Patient: Male, age 62
A 62-year-old man with systemic AL amyloidosis was admitted to our hospital because of fever. The patient had noticed bilateral leg edema one year ago, and an annual medical check-up revealed an abundance of protein in the urine. He was referred to a different hospital for further investigation and a renal biopsy, followed by the diagnosis of AL amyloidosis. Amyloidosis was found in the heart, intestines, and tongue, among other organs. The Department of Hematology in our hospital was referred to the patient. In the hematology department, he received autologous peripheral blood stem cell transplantation after receiving combined melphalan and dexamethasone therapy. Following this, he was treated with six courses of combined melphalan and dexamethasone therapy. Laboratory tests showed elevated C-reactive protein levels at 5.29 mg/dL and normal cell count. He presented with mild renal impairment (serum creatinine level of 1.08 mg/dL). Moreover, his immunoglobulin G level decreased to 753 mg/dL. Additionally, we tested him for beta-D-glucan, Aspergillus galactomannan antigen, cytomegalovirus antigen, and anti-glycopeptidolipid-core IgA for Mycobacterium avium and performed interferon-gamma release assay; however, these tests were negative.
Chest radiography showed pleural effusion in the right thoracic cavity and bilateral ground-glass opacity. Chest computed tomography scan revealed right pleural effusion and multiple micronodules with a random distribution in both lung fields (Fig. 3).
Transthoracic echocardiography revealed a low ejection fraction with moderate left ventricular hypertrophy and granular myocardial appearance.
Hence, miliary tuberculosis was suspected. Next, sputum, urine, and blood smear assessments were performed to detect mycobacterium. However, Ziehl-Neelsen staining showed no acid-fast bacillus.
Exudates were discovered during a thoracocentesis, although the culture of pleural effusion samples did not show common bacteria or acid-fast bacteria.
Although there was a risk of TBLC in patients with lung volume loss and a low ejection fraction, we considered that the risk of cancer was significantly higher than that of TBLC. The patient then underwent flexible bronchoscopy to examine the cause of multiple pulmonary micronodules. The bronchus surface was normal on flexible bronchoscopy. We collected lung specimens from the right B2b, B3a, and B4a via both forceps biopsy and cryobiopsy. We used a guide sheath under radiographic guidance and performed TBLB and TBLC through the same guide sheath left behind in the target bronchus. This approach allowed us to take both TBLB and TBLC specimens theoretically from the same place in the lung, minimizing the difference in the sampling error between TBLB and TBLC. The forceps biopsy specimen showed no microbiological findings based on gram staining, Ziehl-Neelsen staining, and Grocott staining. Further, the specimen cultures had negative results.
The pathological findings of the specimen collected via forceps biopsy showed no evidence of amyloidosis. However, those taken via TBLC revealed mild thickening of the alveolar wall and pulmonary arterioles, both of which had amyloid deposition with a positive finding on Congo-red staining (Fig. 4A-D) accompanied by birefringence using polarized light (Fig. 4E).
The lung lesion was associated with systemic amyloidosis. The patient then received continuous chemotherapy for systemic amyloidosis with melphalan and dexamethasone, and his disease behavior has been stabilized for one year to date.
Keywords: pulmonary amyloidosis, surgical lung biopsy, transbronchial cryobiopsy
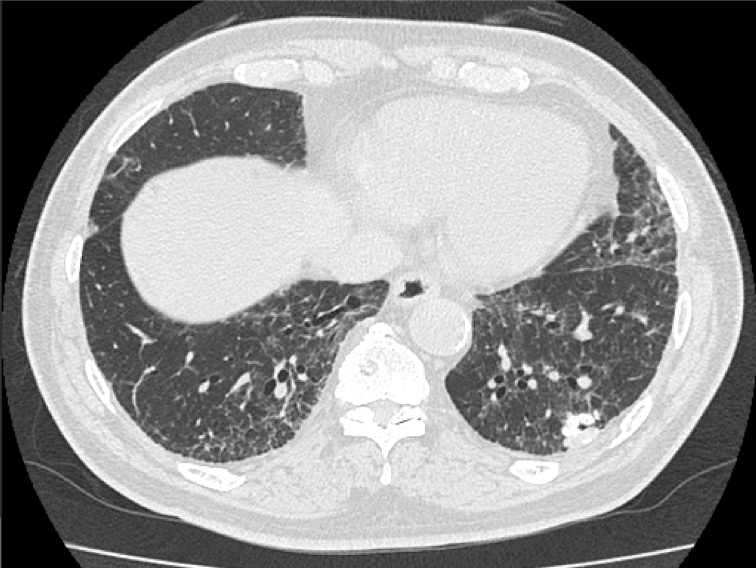
Image caption: Chest computed tomography scan revealed right pleural effusion and multiple micronodules with a random distribution in both lung fields.